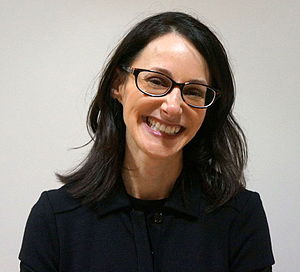
English: At WikiConference USA 2015, Danielle Citron